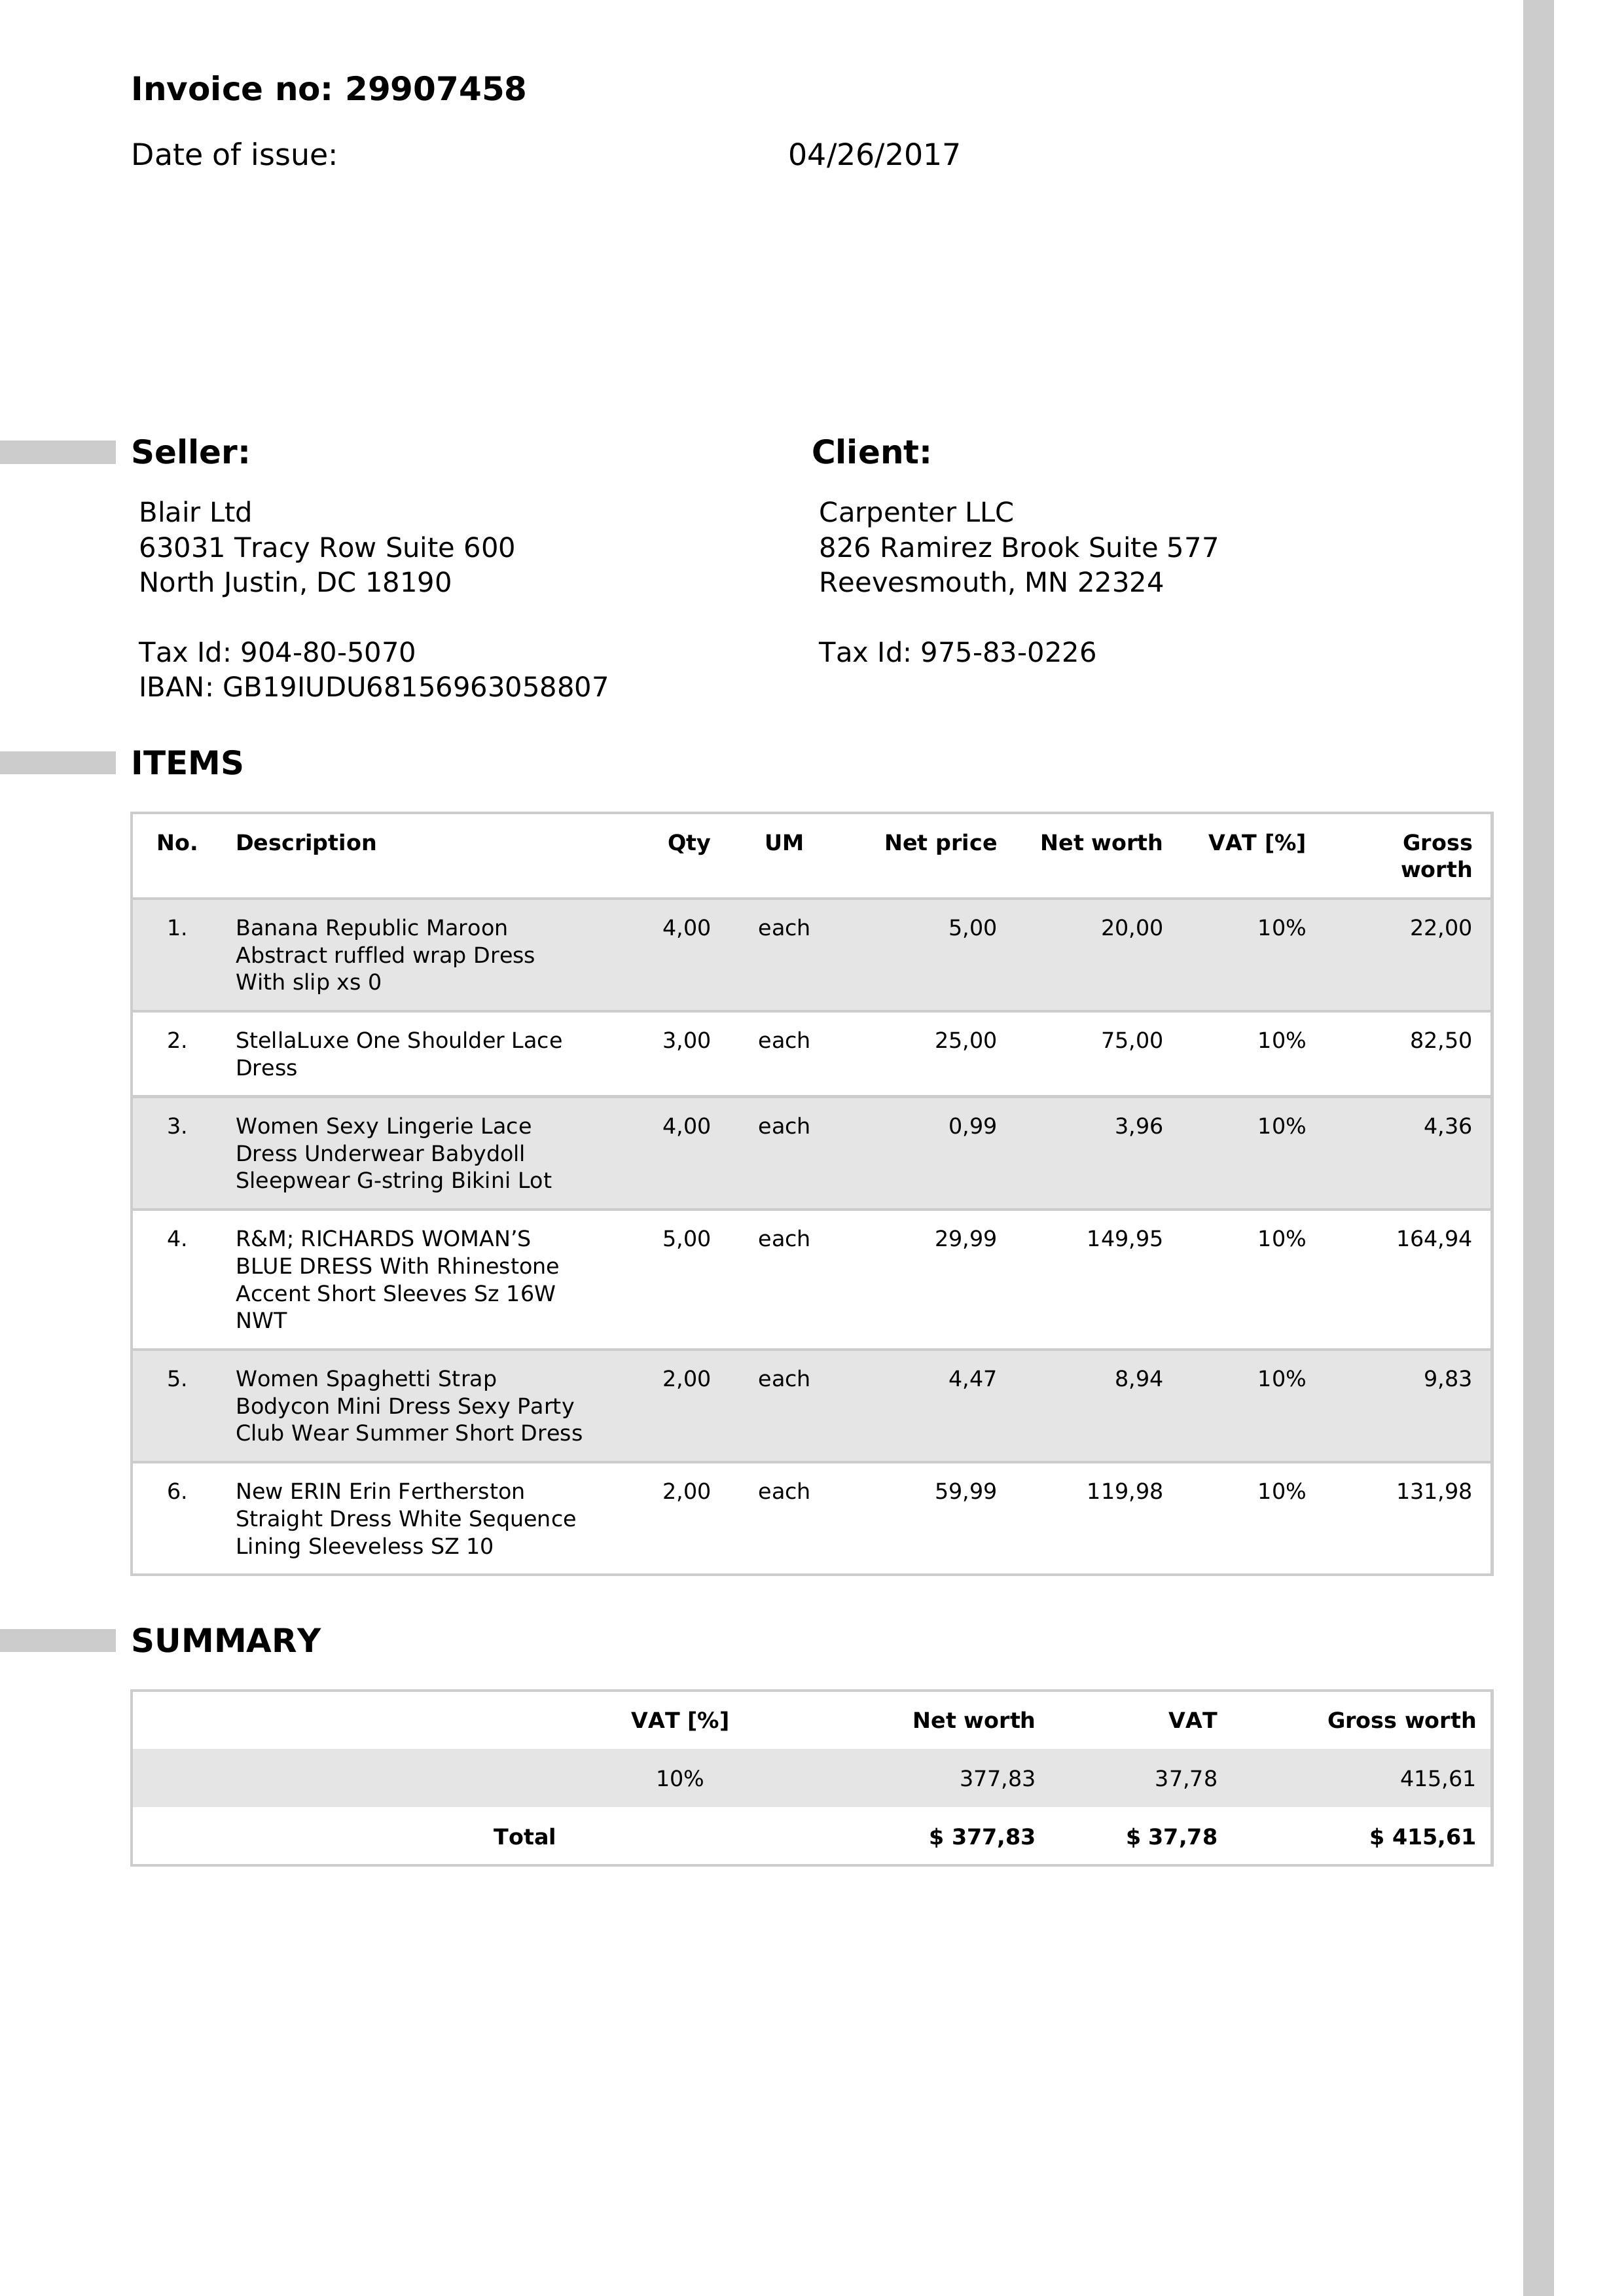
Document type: Invoice